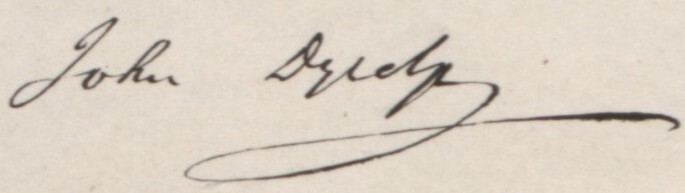
Signature of: placyd jankowski